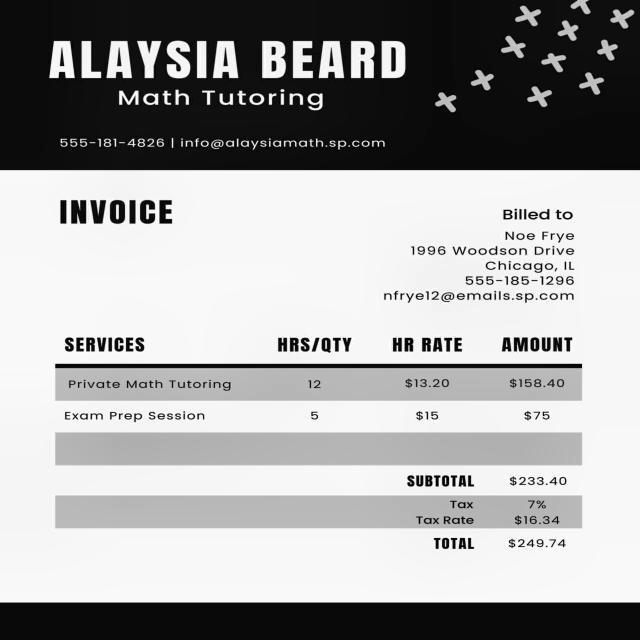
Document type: Invoice